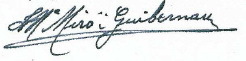
Signature of: josep maria miró i guibernau